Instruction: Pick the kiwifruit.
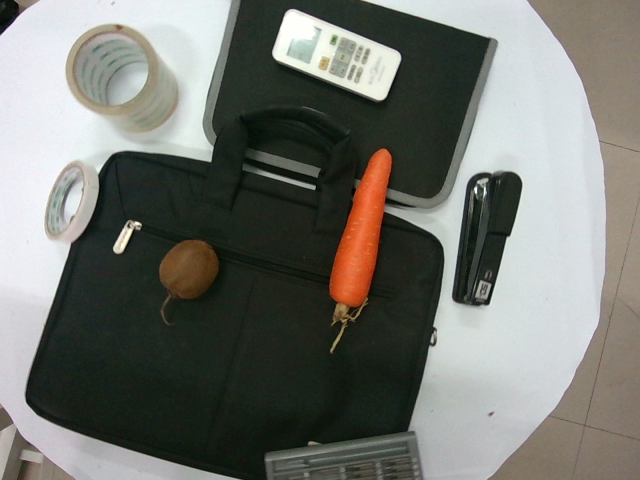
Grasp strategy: vertical